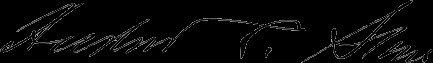
Signature of: andrew c stone